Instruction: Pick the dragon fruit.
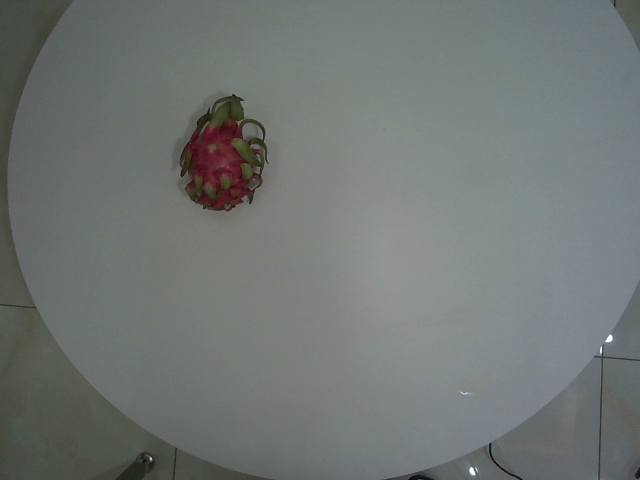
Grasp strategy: vertical